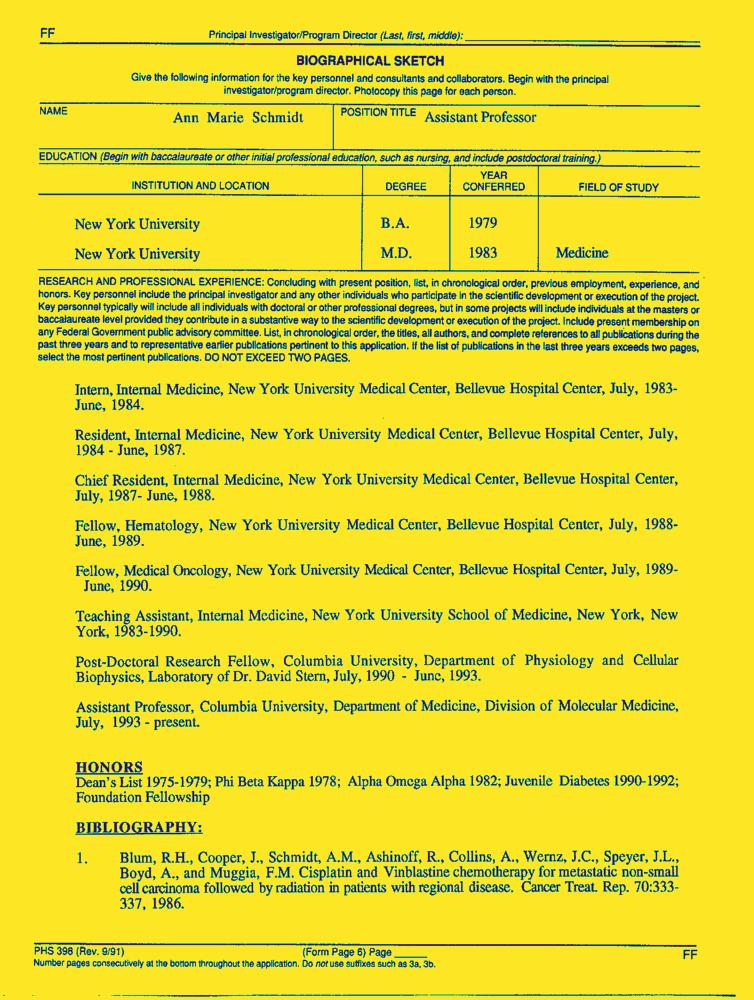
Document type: Resume-Doc